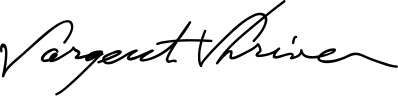
Signature of: sargent shriver